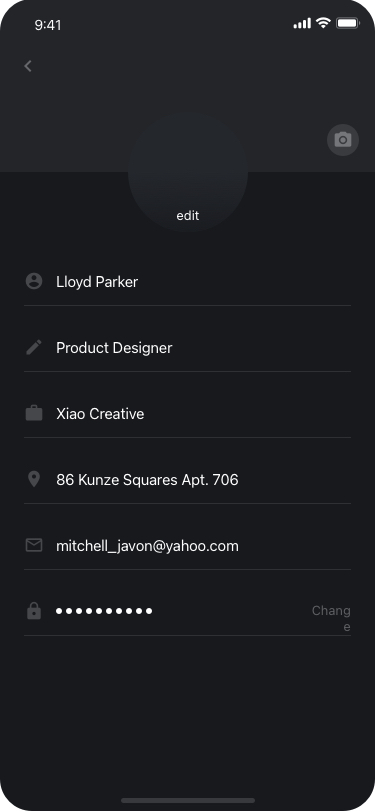
Text in this UI design:
Change
Lloyd Parker
Product Designer
Xiao Creative
86 Kunze Squares Apt. 706
mitchell_javon@yahoo.com
edit